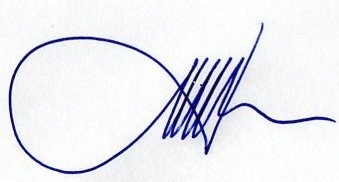
Signature of: jorge ragal galdames